Question: How does the patient history play a role?
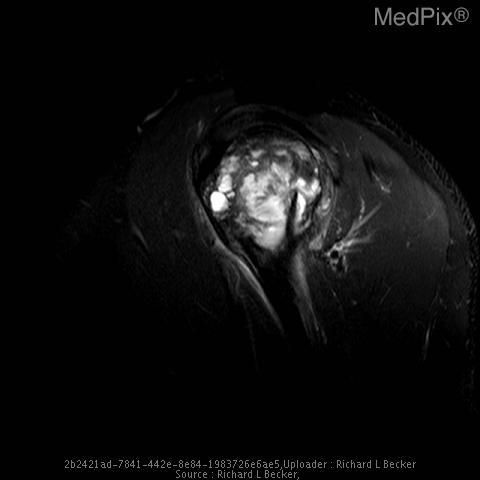
Answer: The patient's history of 23 y/o man with pain out of proportion to his apparently minor injury. is key in understanding the case.